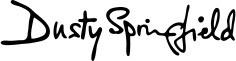
Signature of: dusty springfield